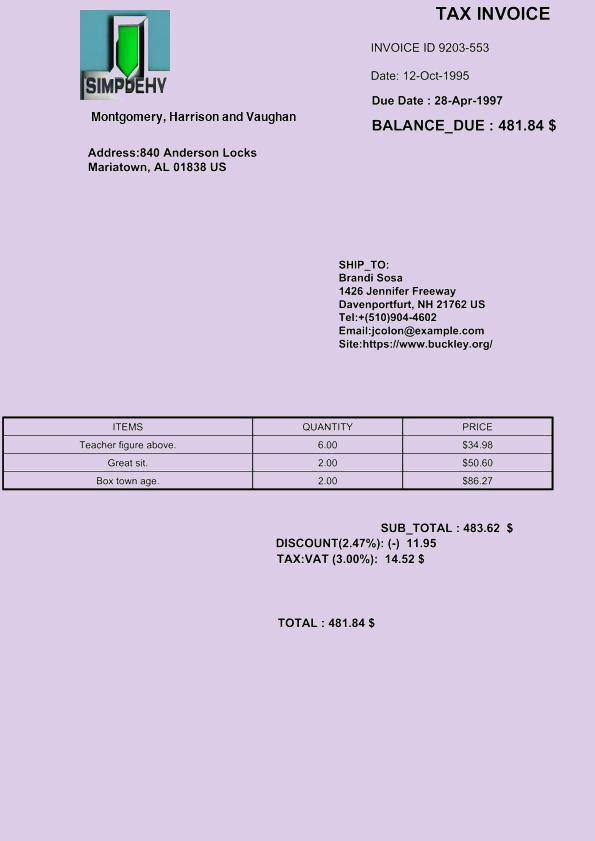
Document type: Invoice